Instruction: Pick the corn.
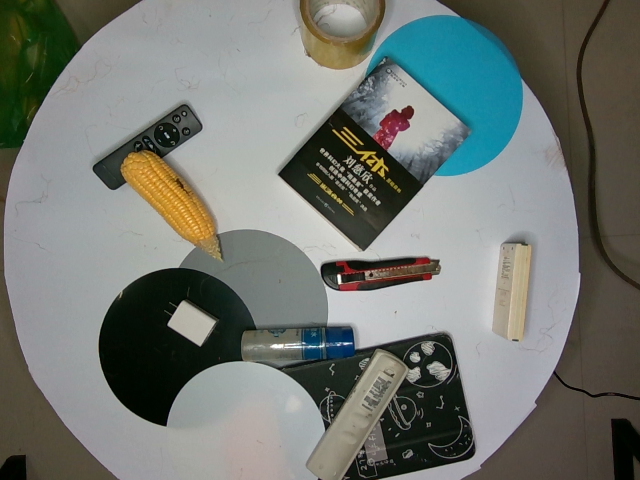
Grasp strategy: vertical